Question: What is the date of the hearing as scheduled in the document?
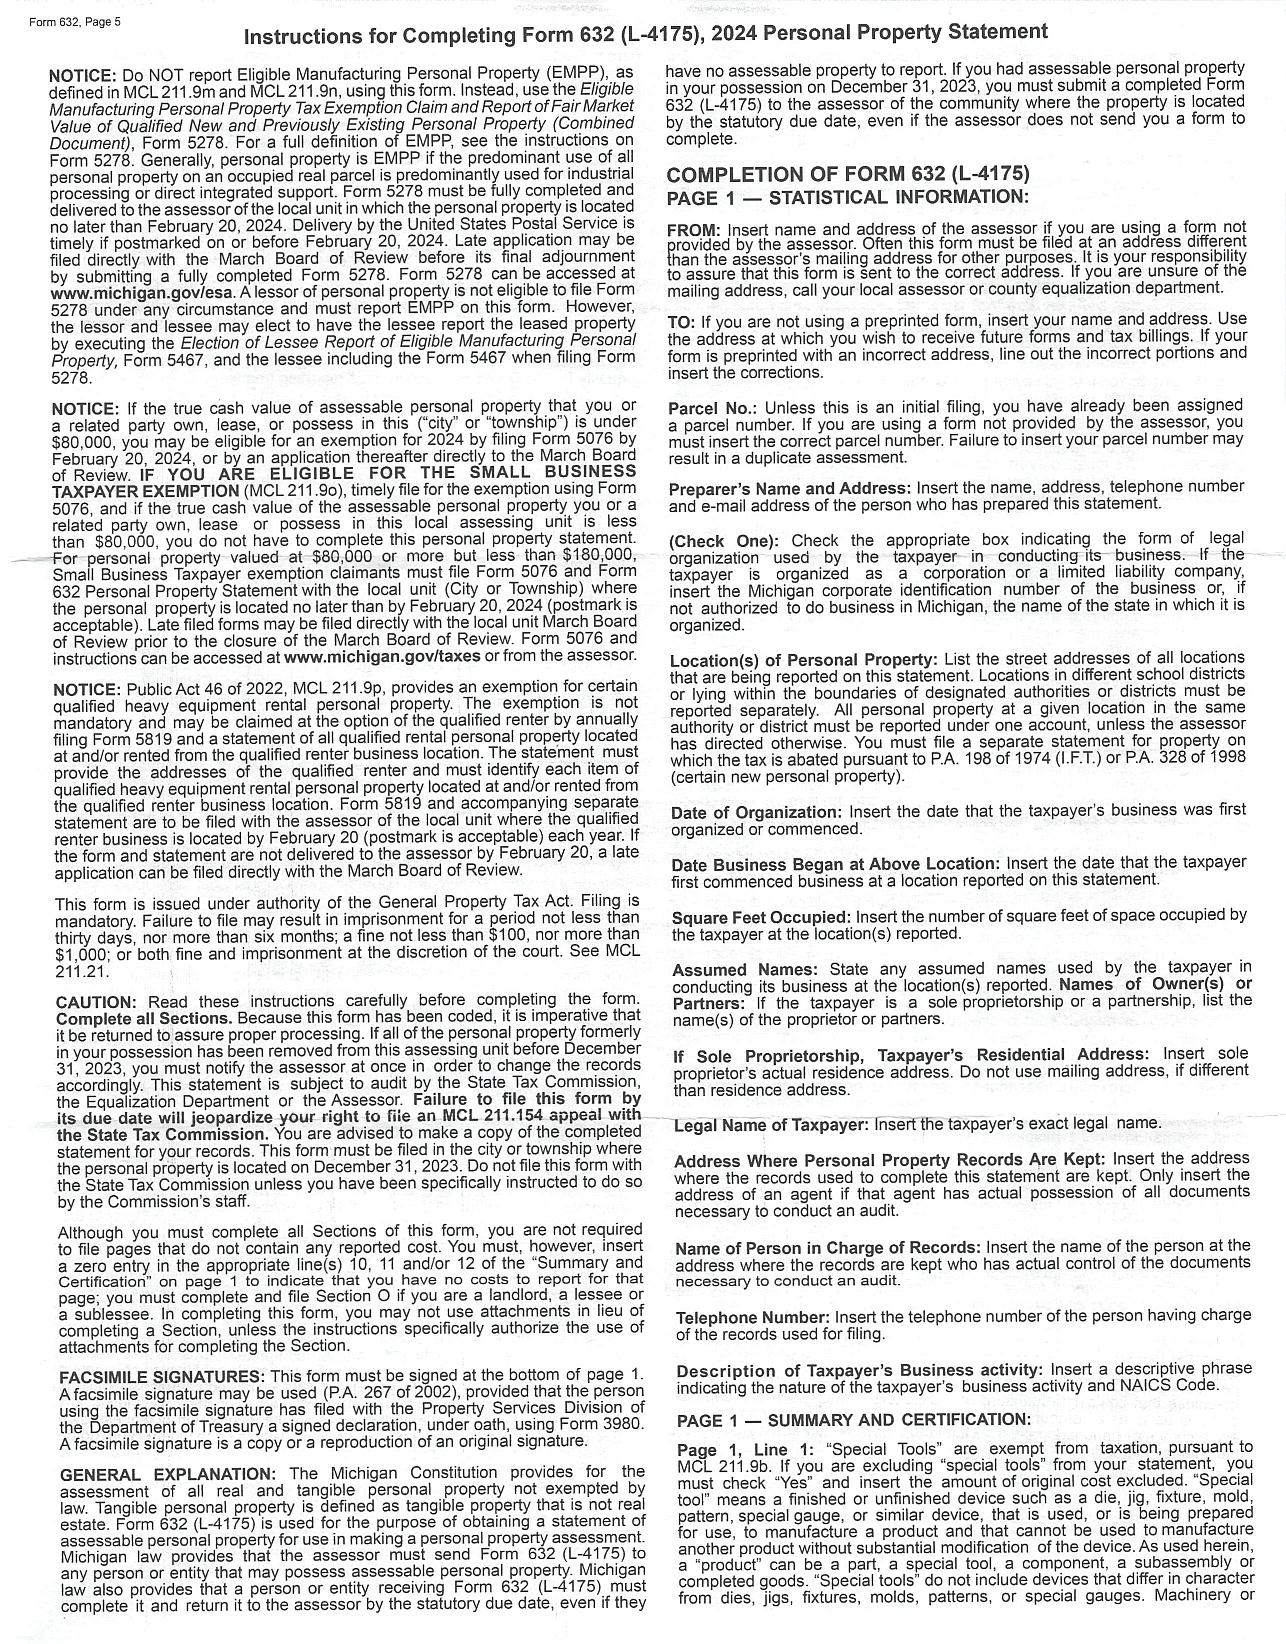
Answer: "March"